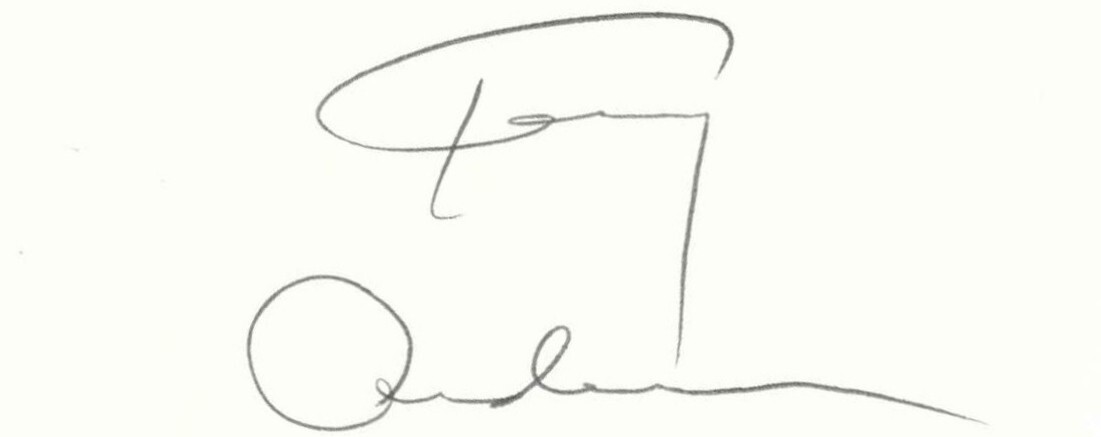
Signature of: terry a anderson